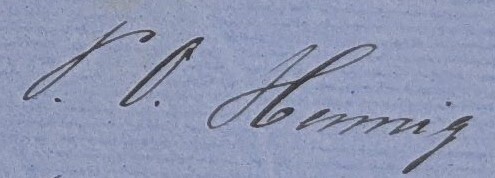
Signature of: q113808262